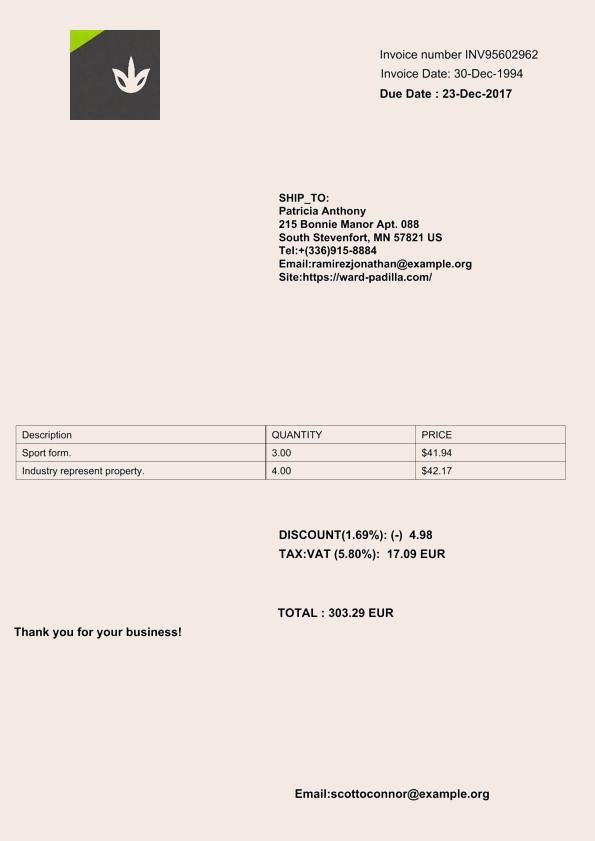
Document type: Invoice